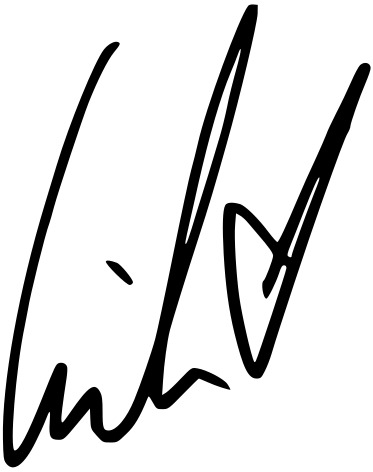
Signature of: camila cabello